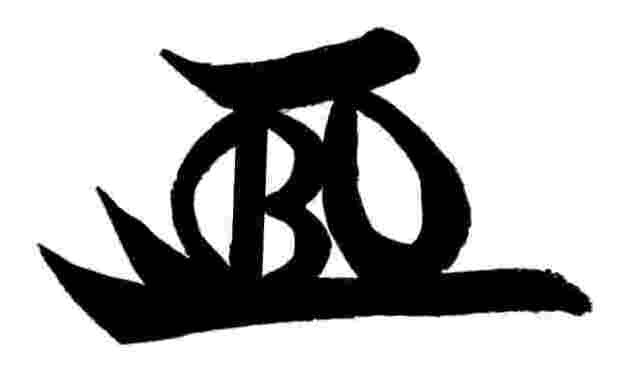
Signature of: tokugawa ienobu